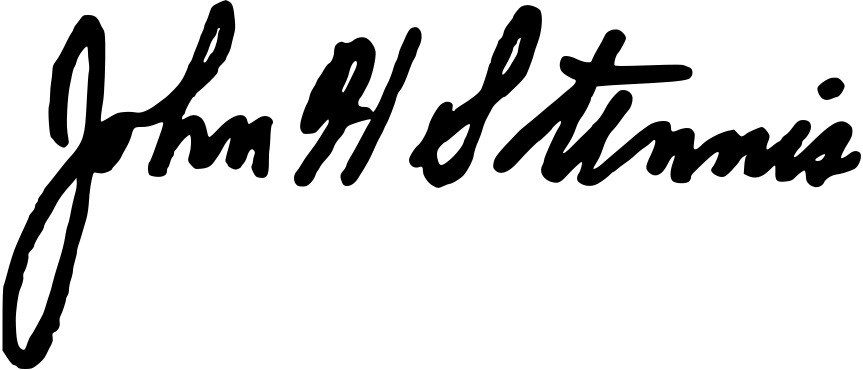
Signature of: john hampton stennis